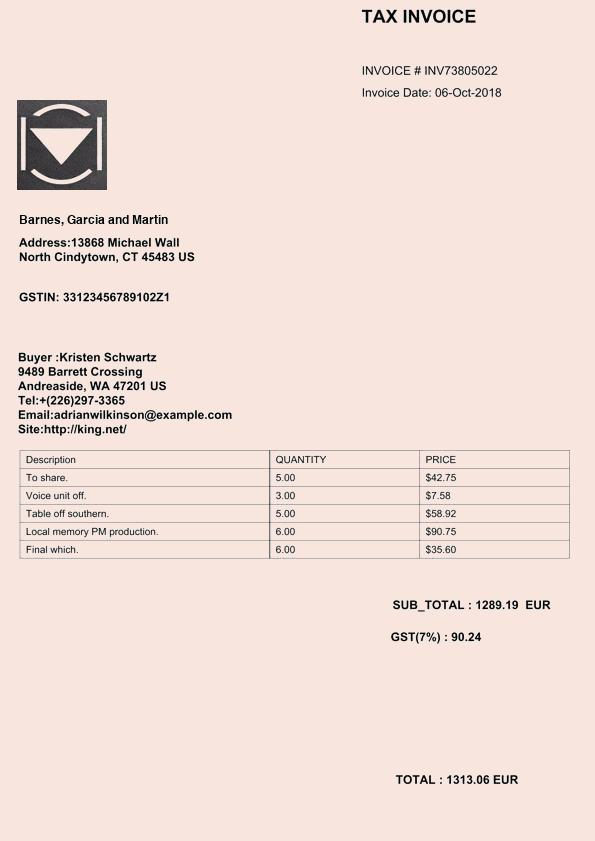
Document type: Invoice